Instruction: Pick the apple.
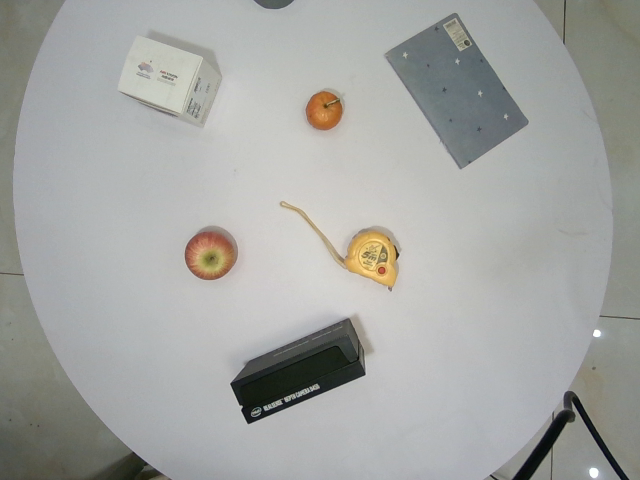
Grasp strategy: vertical